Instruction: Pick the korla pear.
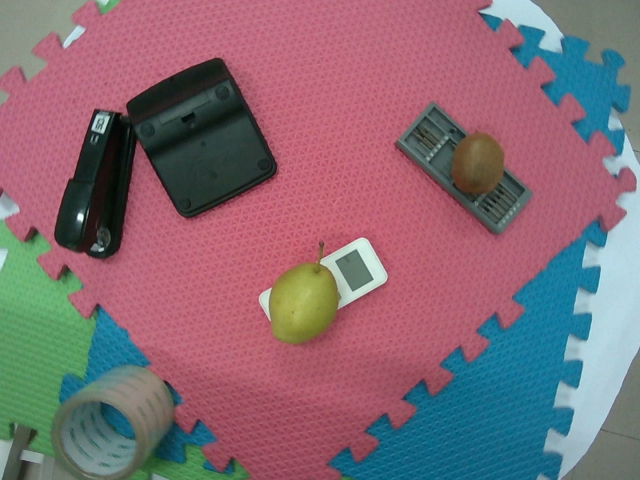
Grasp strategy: vertical